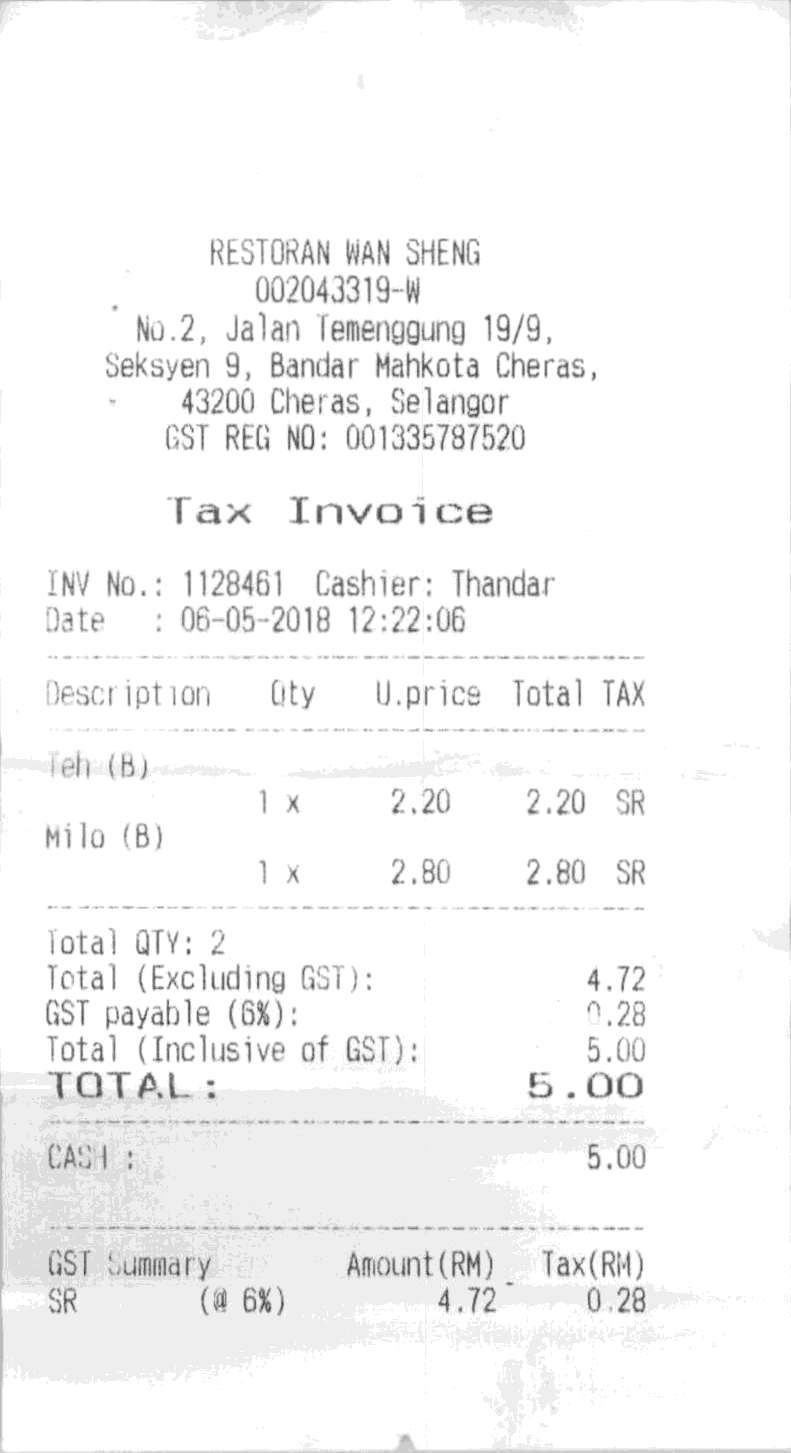
RESTORAN WAN SHENG
002043319-W
NO.2, JALAN TEMENGGUNG 19/9,
SEKSYEN 9, BANDAR MAHKOTA CHERAS,
43200 CHERAS, SELANGOR
GST REG NO: 001335787520
TAX INVOICE
INV NO. : 1128461
CASHIER: THANDAR
DATE
: 06-05-2018 12:22:06
DESCRIPTION
QTY
U.PRICE
TOTAL
TAX
TEH (B)
1 X
2.20
2.20
SR
MILO (B)
1 X
2.80
2.80
SR
TOTAL QTY: 2
TOTAL (EXCLUDING GST):
4.72
GST PAYABLE (6%):
0.28
TOTAL (INCLUSIVE OF GST):
5.00
TOTAL :
5.00
CASH :
5.00
GST SUMMARY
AMOUNT(RM)
TAX(RM)
SR
(@ 6%)
4.72
0.28